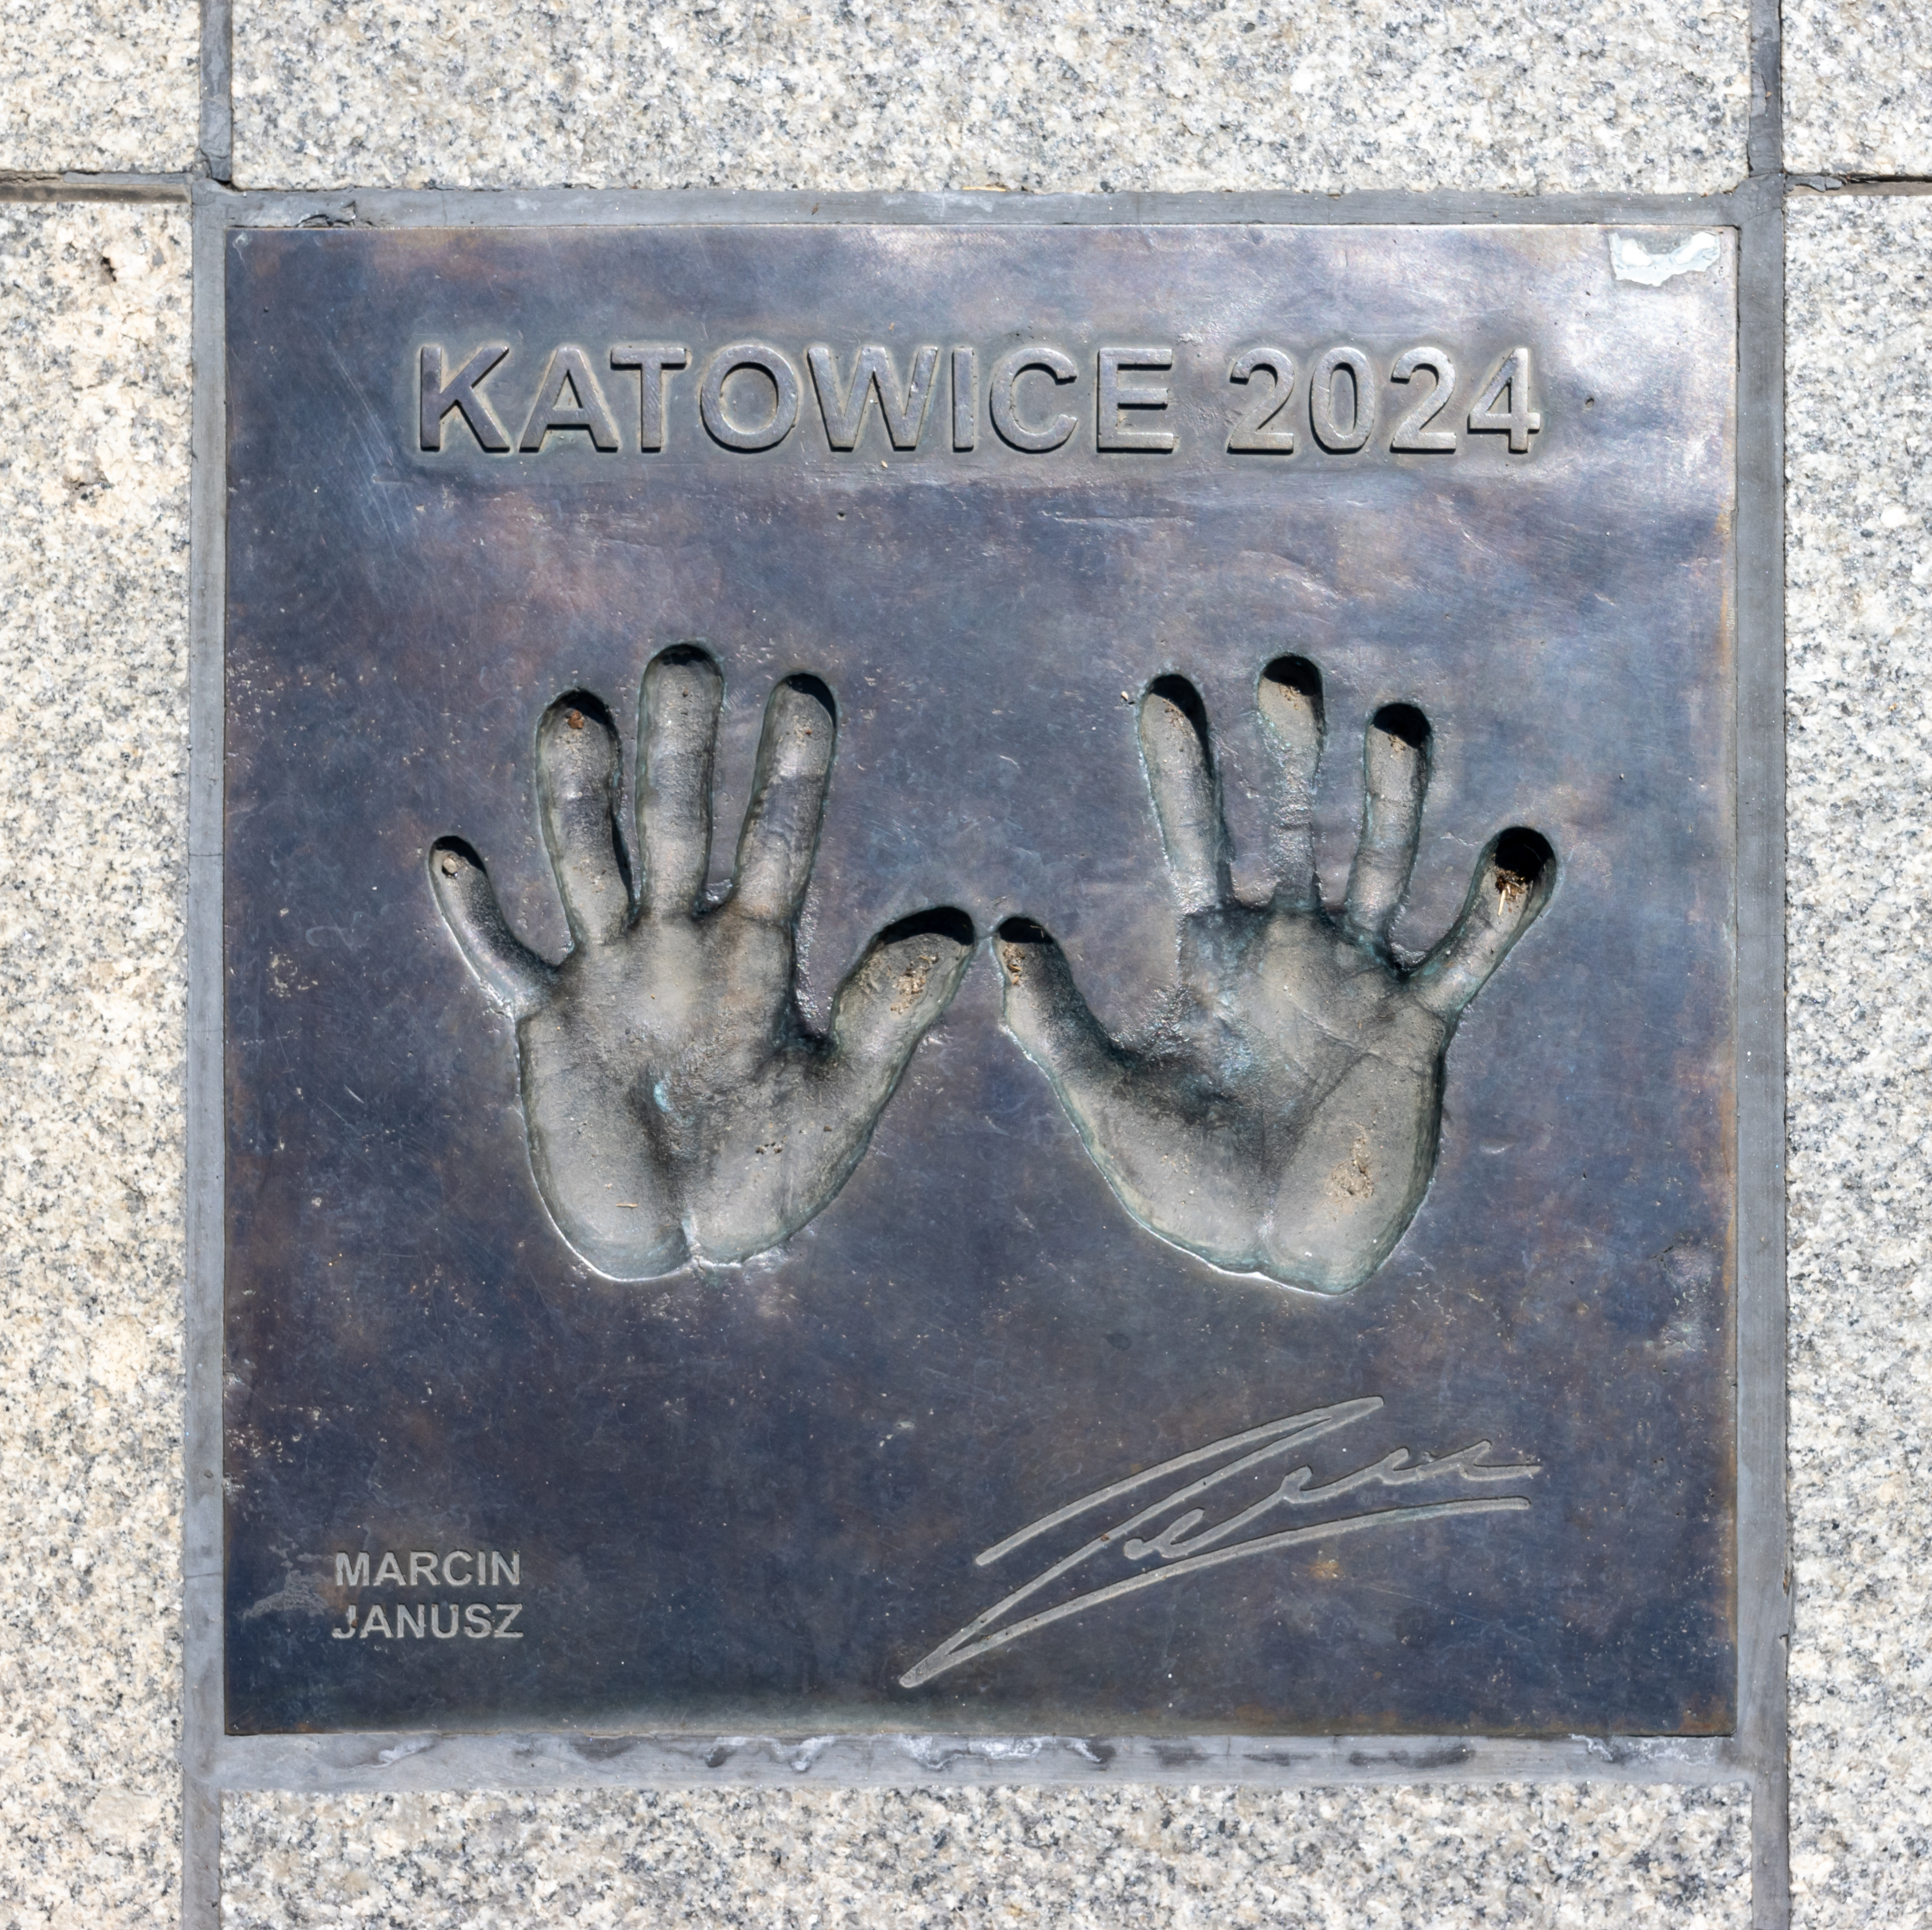
Signature of: marcin janusz